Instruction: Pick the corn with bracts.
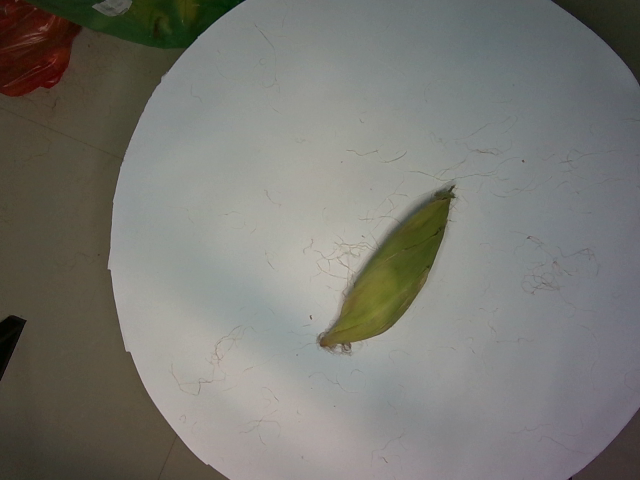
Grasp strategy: vertical